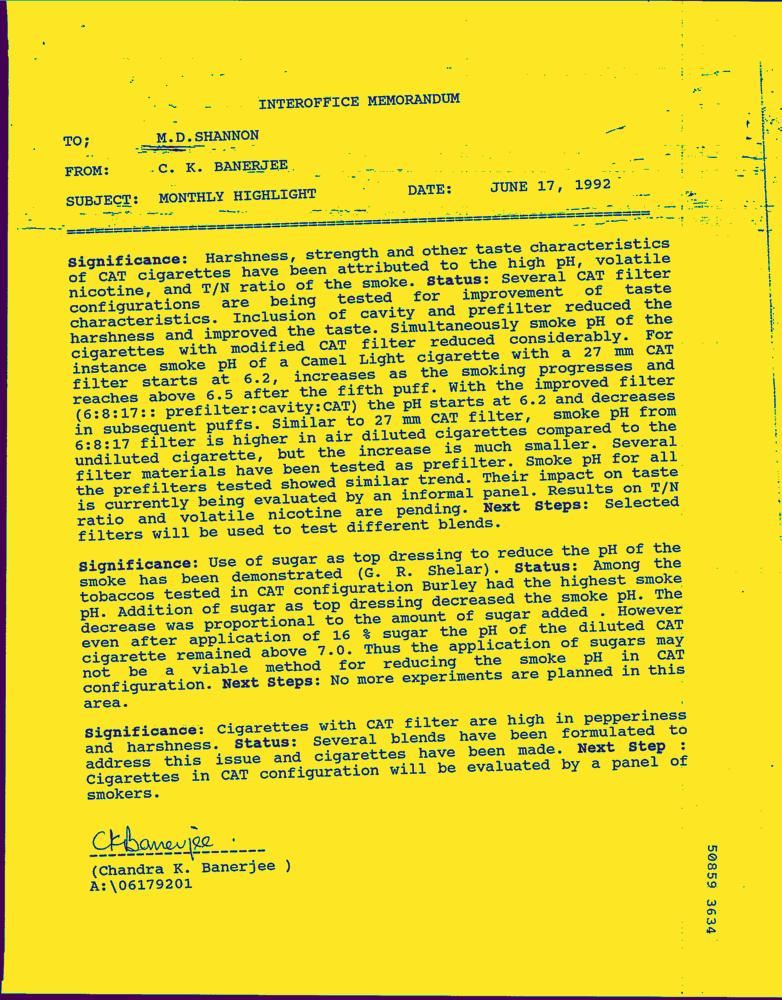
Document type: Letter-Doc